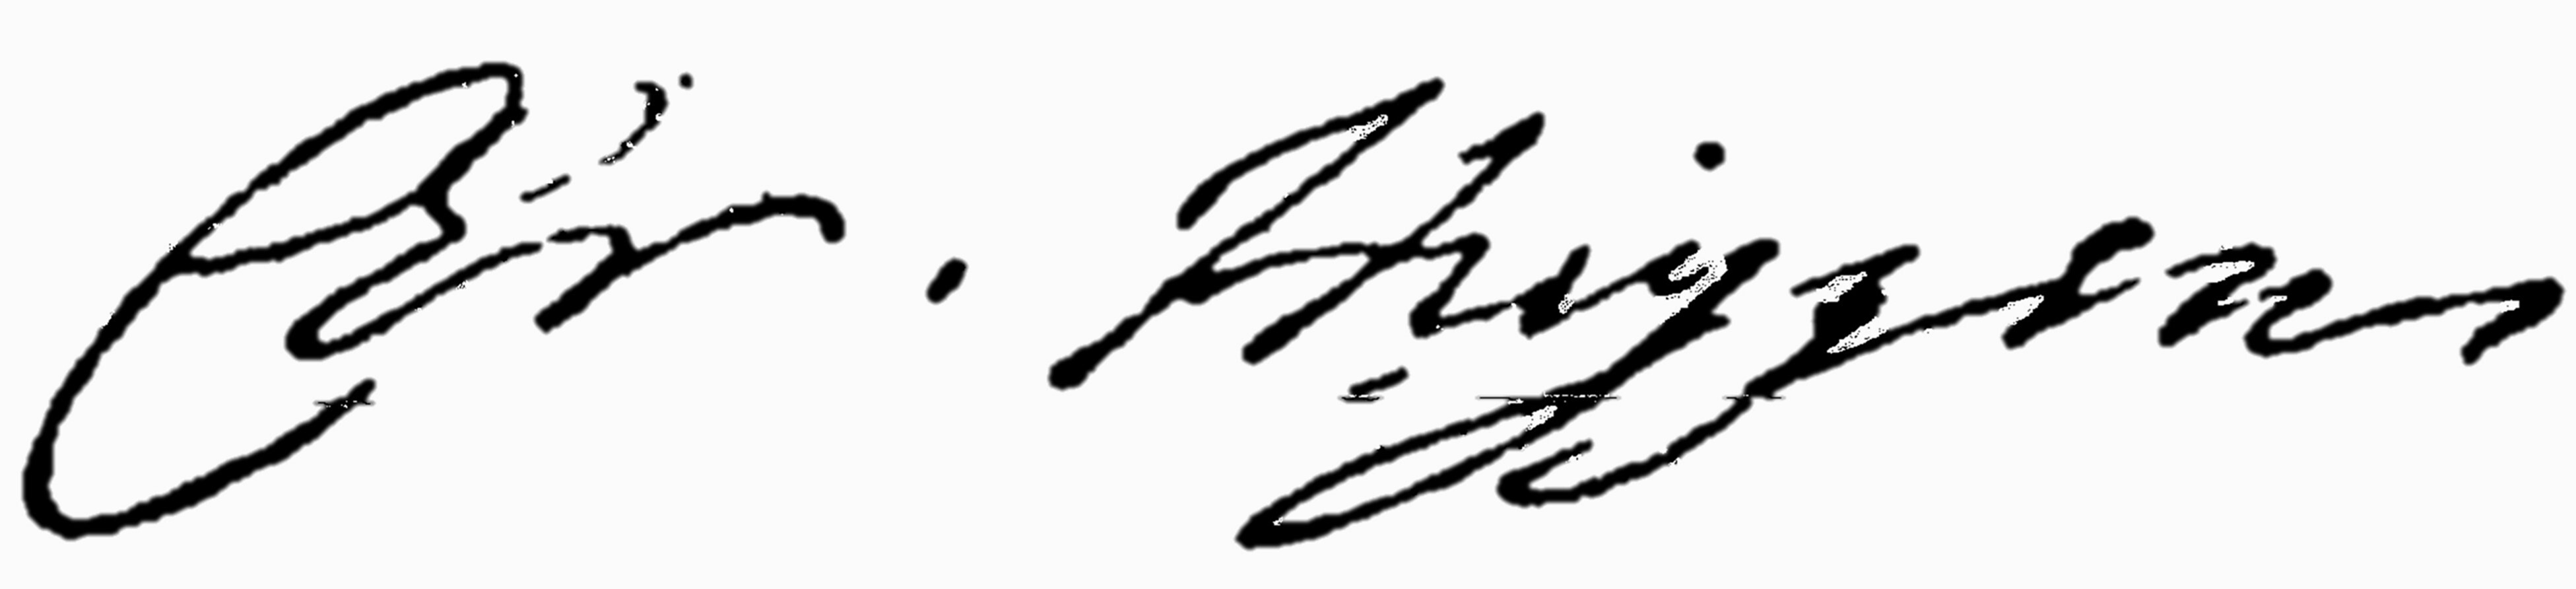
Signature of: christiaan huygens